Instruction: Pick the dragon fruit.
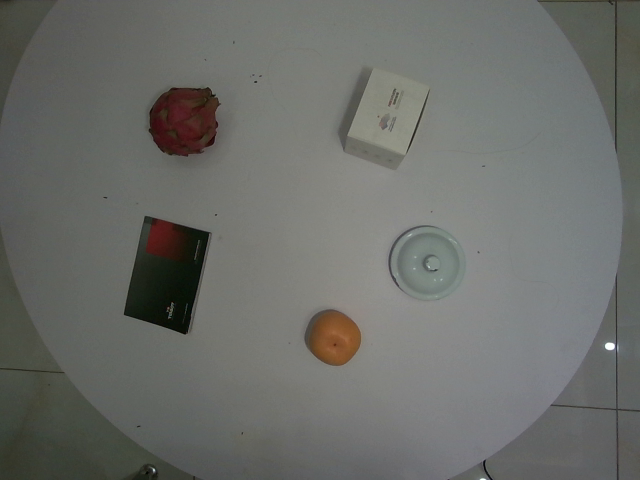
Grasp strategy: vertical